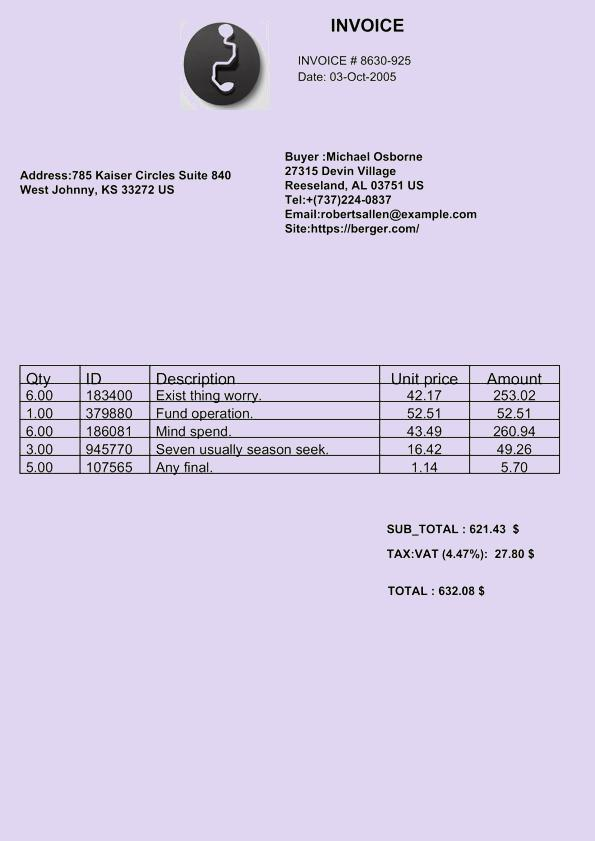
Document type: Invoice